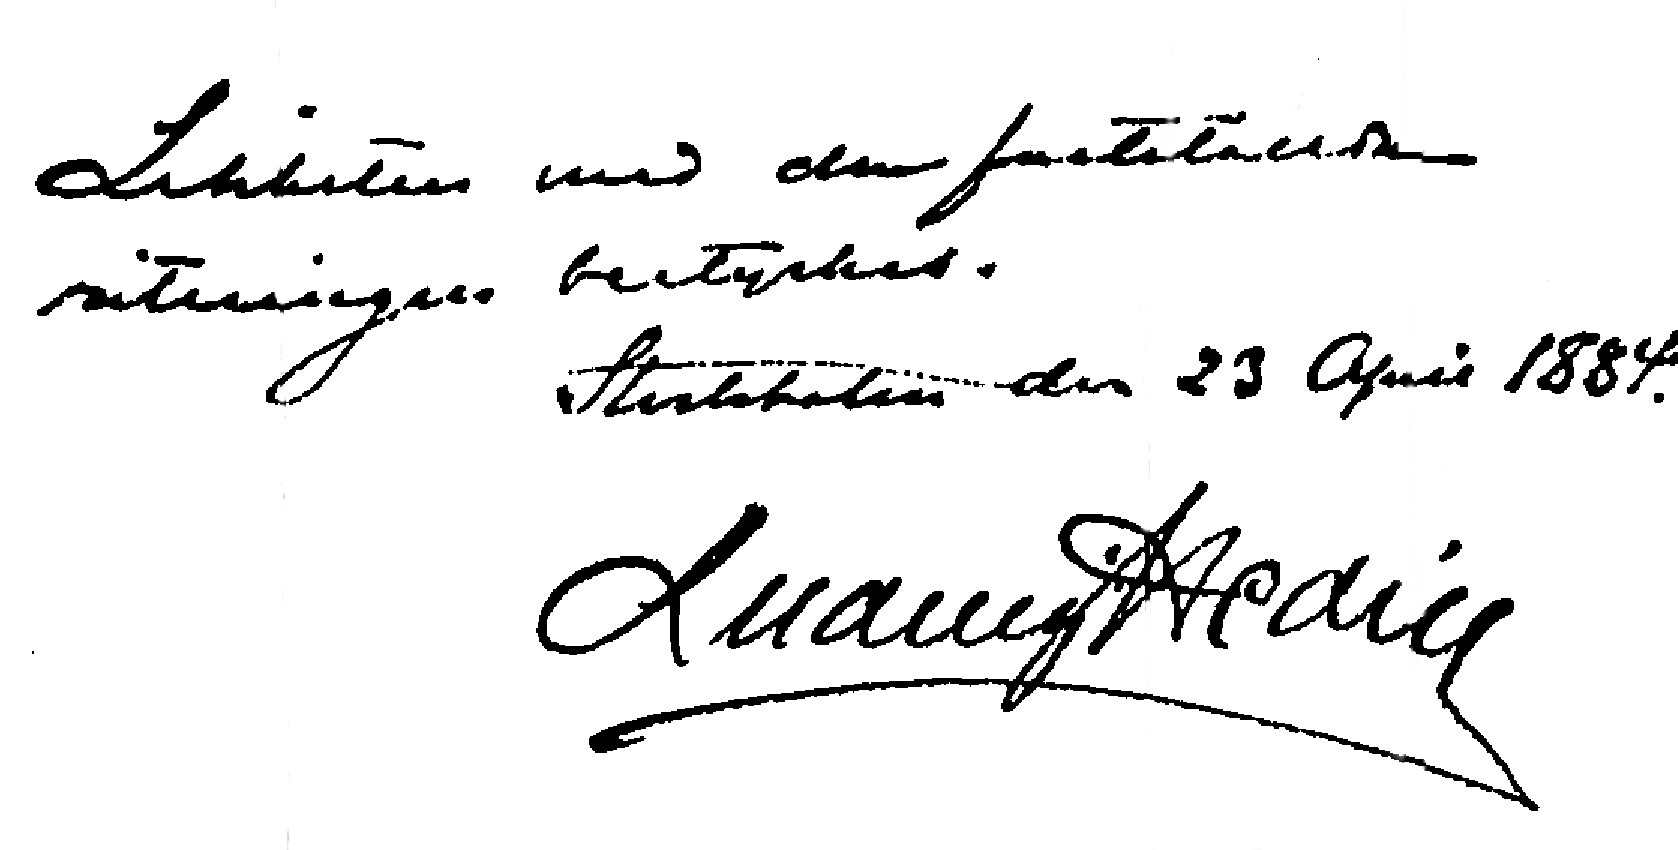
Signature of: abraham ludvig hedin